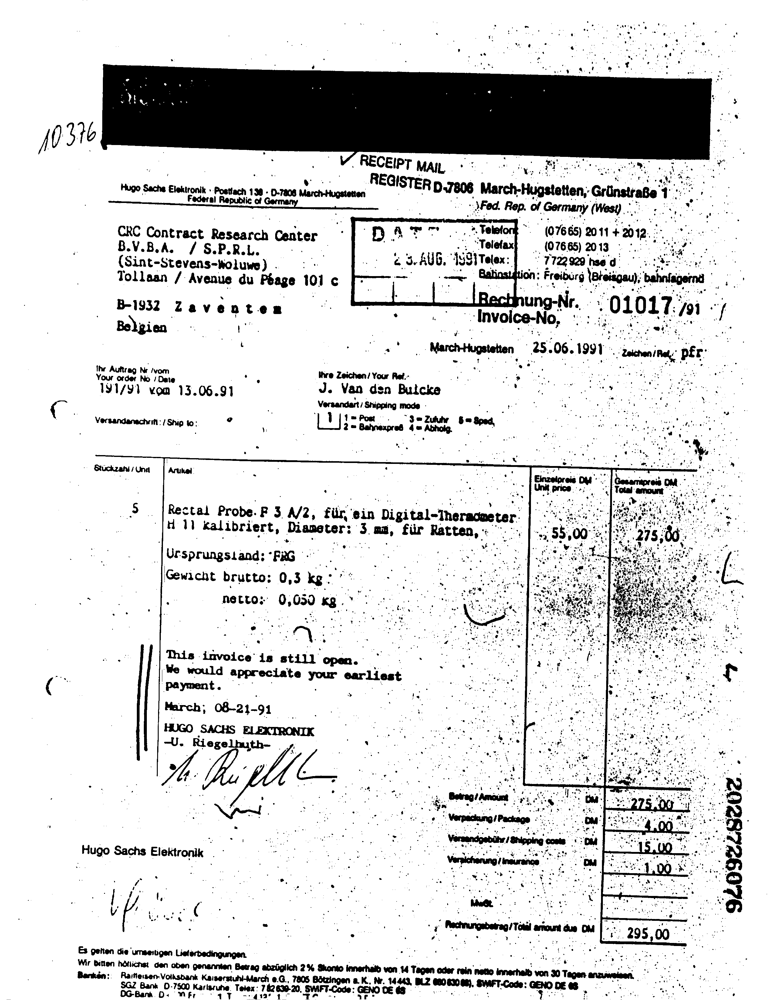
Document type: Invoice